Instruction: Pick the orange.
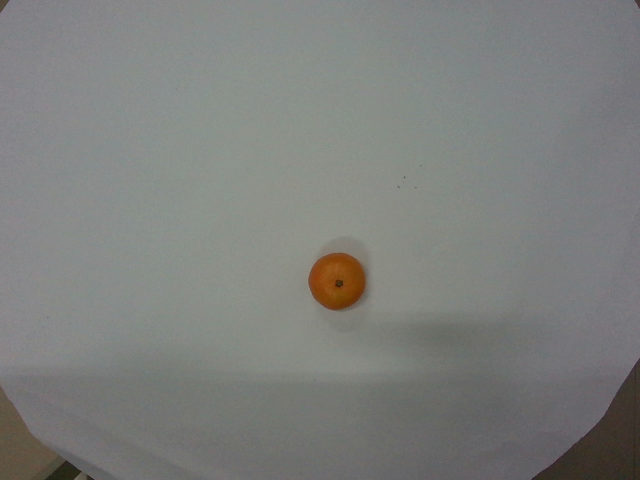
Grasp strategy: vertical